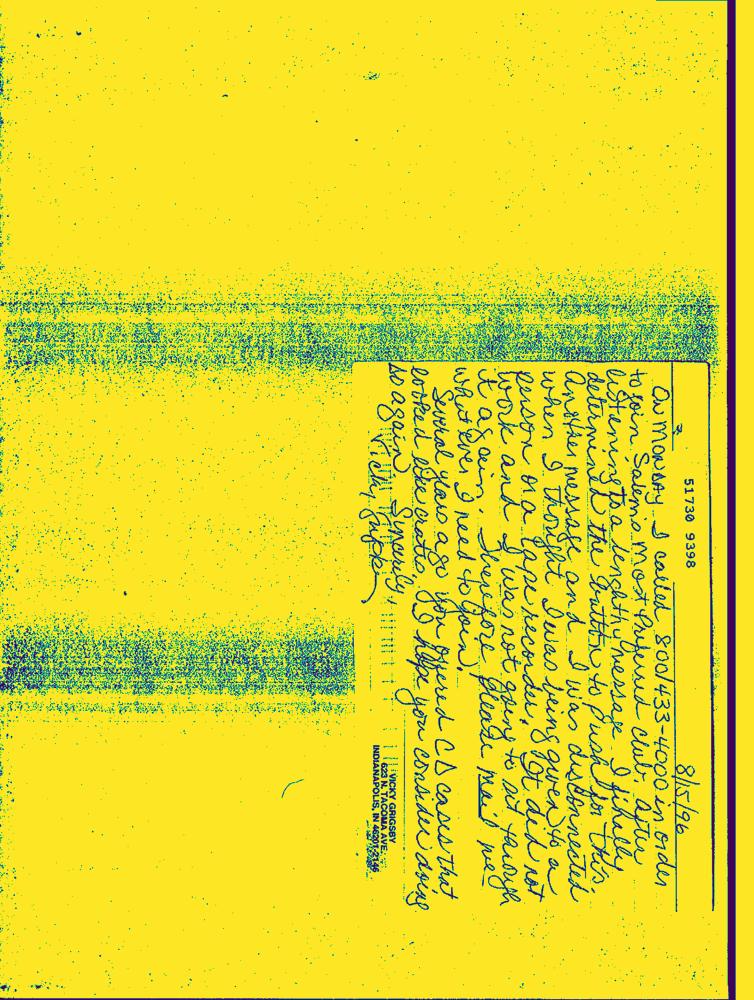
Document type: Hand-Written